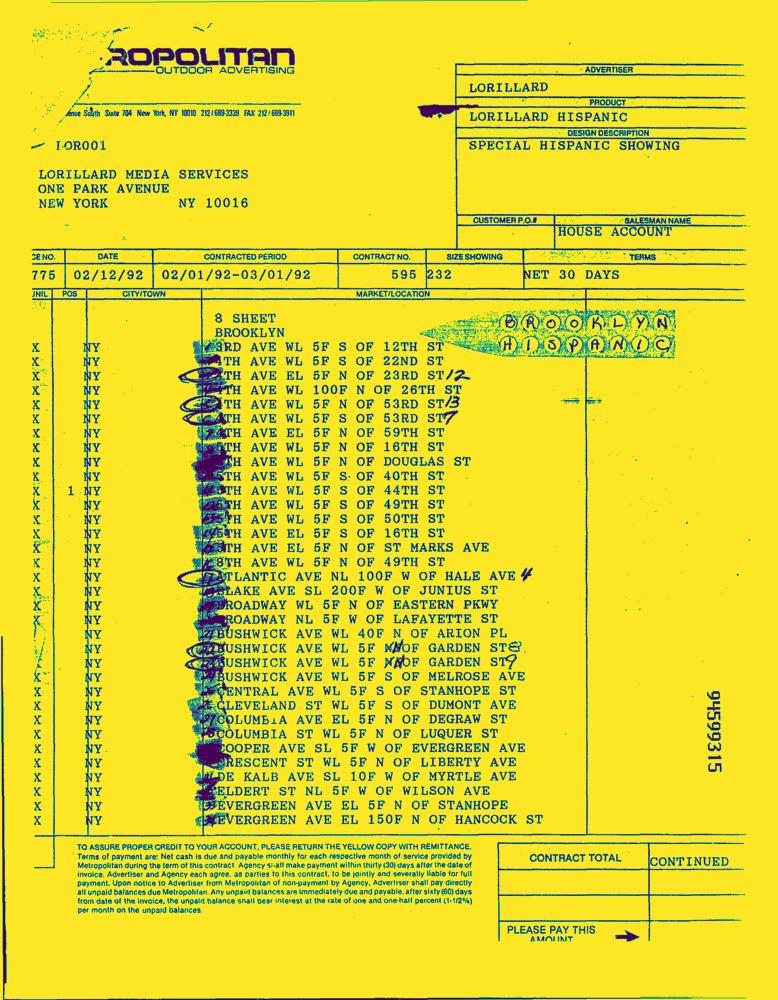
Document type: Invoice-Doc